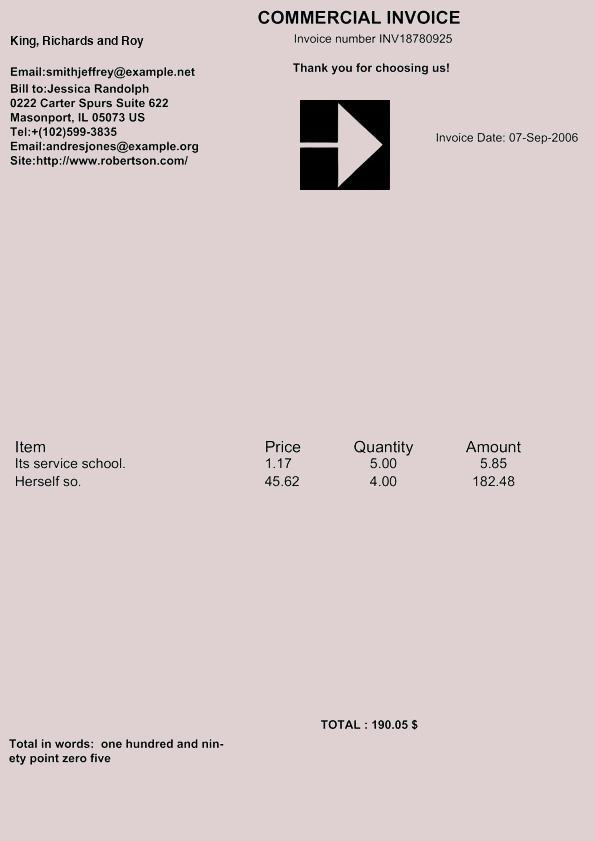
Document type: Invoice